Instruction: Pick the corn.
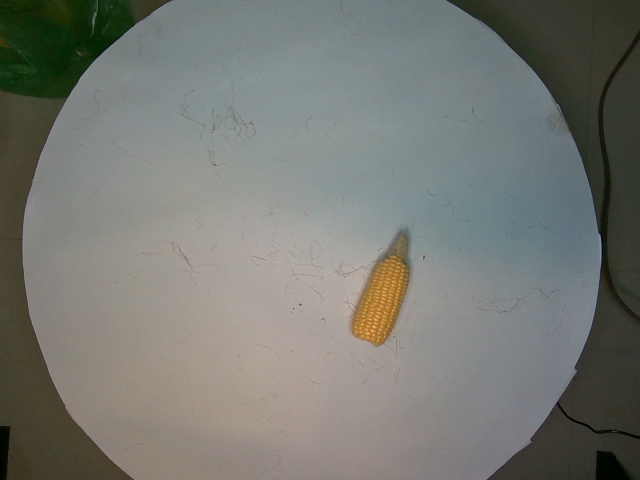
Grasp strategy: vertical